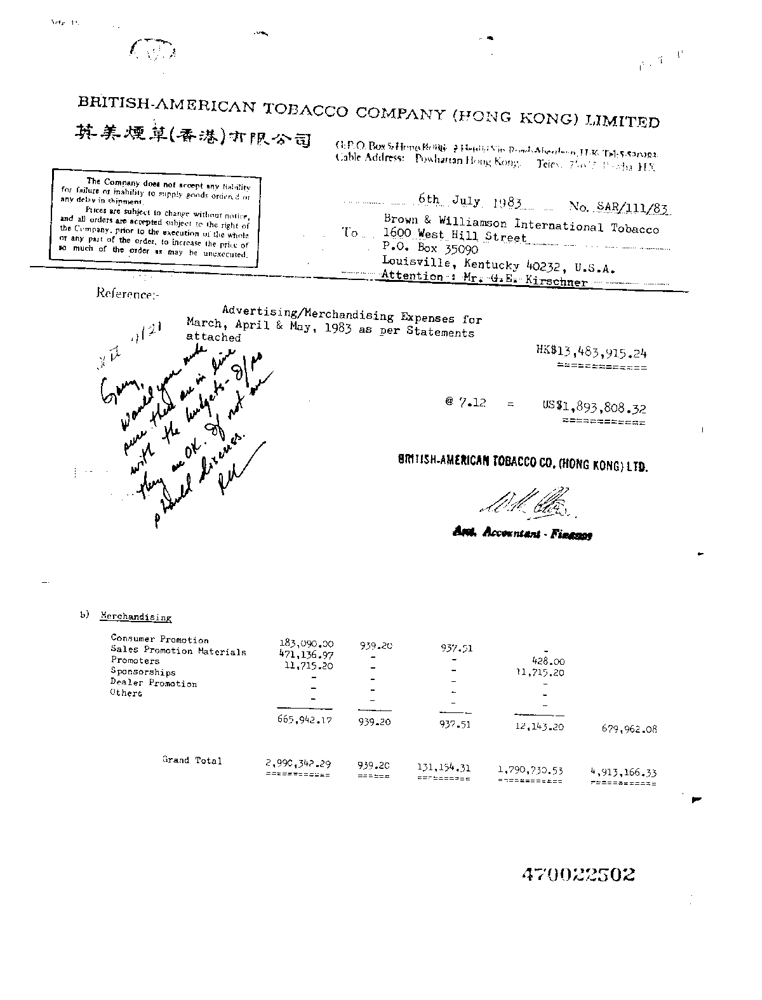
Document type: Invoice